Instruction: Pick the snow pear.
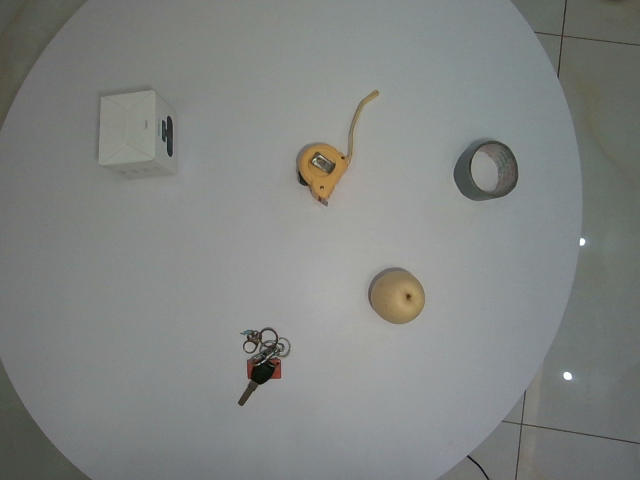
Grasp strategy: vertical